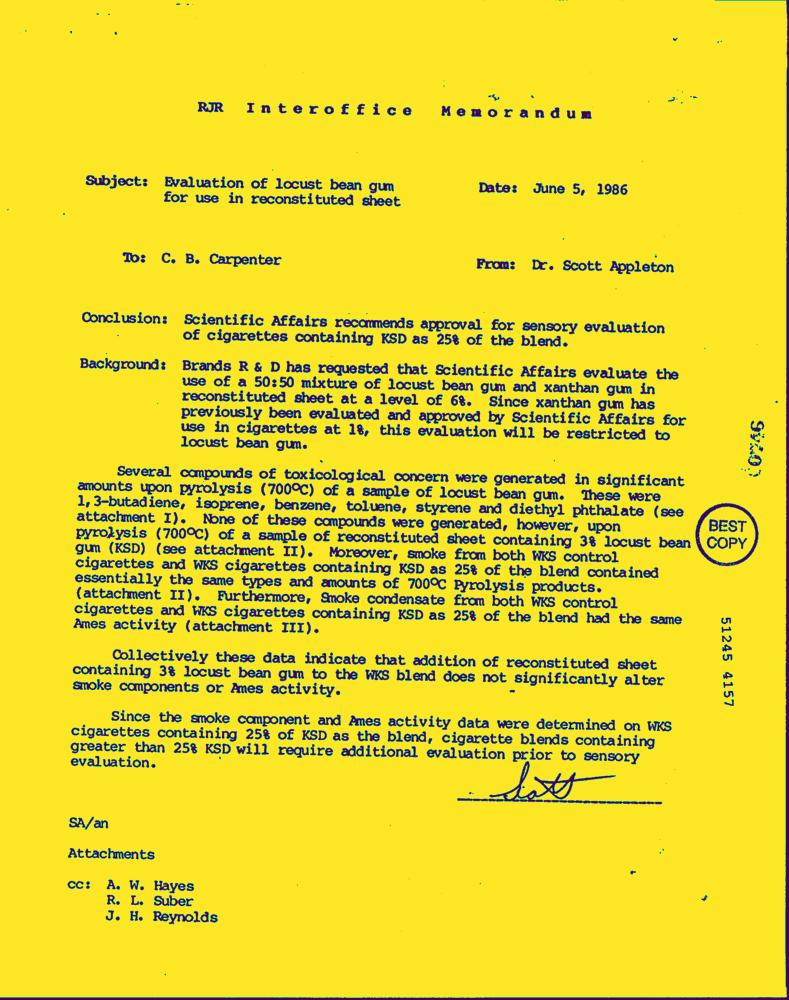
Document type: Letter-Doc